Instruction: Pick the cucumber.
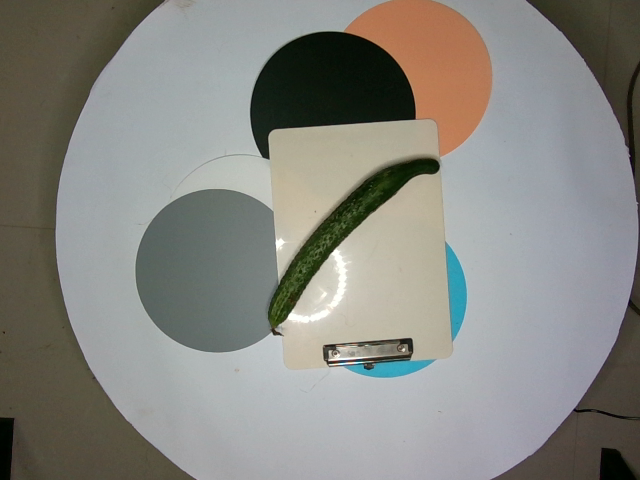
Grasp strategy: vertical